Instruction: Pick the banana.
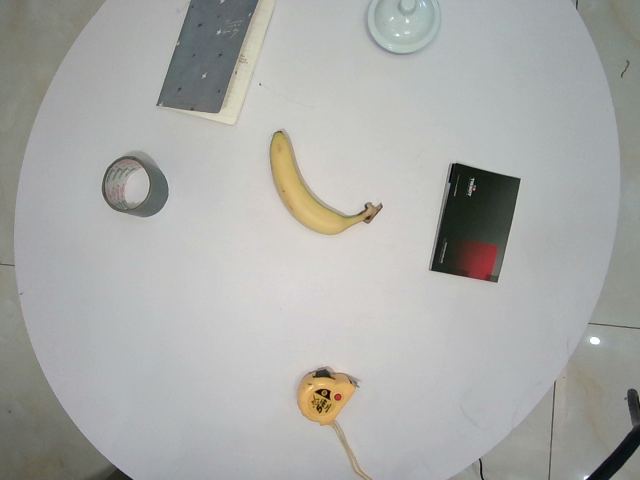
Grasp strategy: vertical